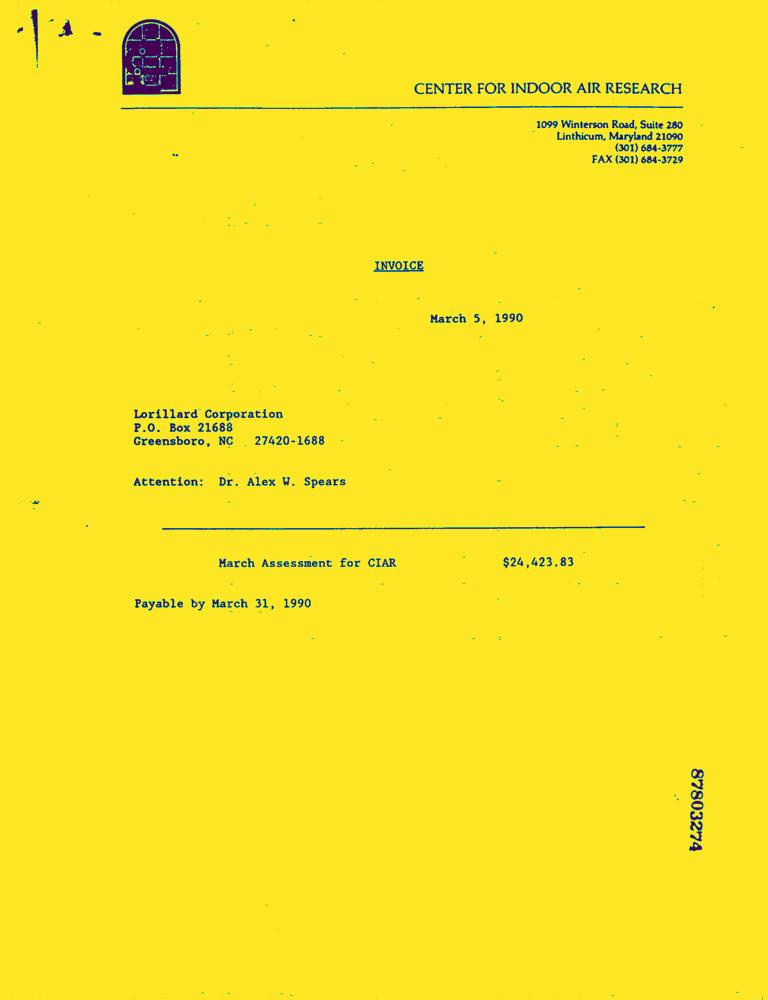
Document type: Invoice-Doc